Question: In what way does the history help explain the case?
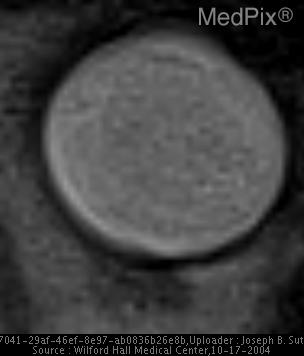
Answer: The patient's history of Decreased vision left eye is key in understanding the case.